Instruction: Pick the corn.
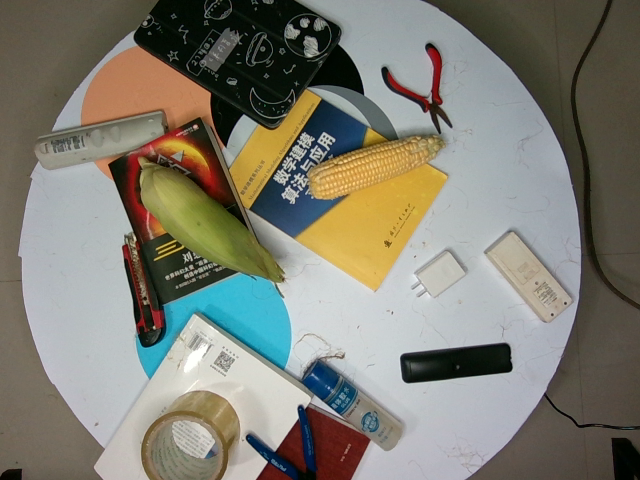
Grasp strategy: vertical